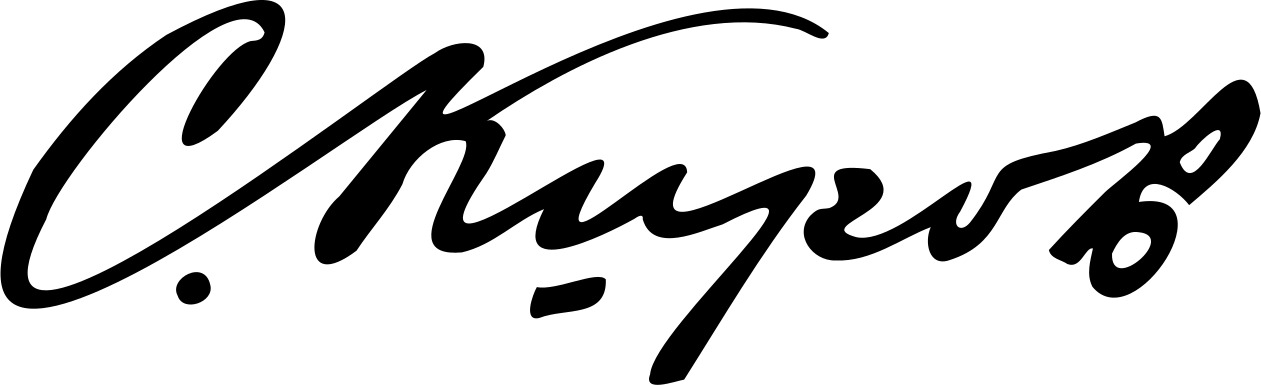
Signature of: sergei kirov